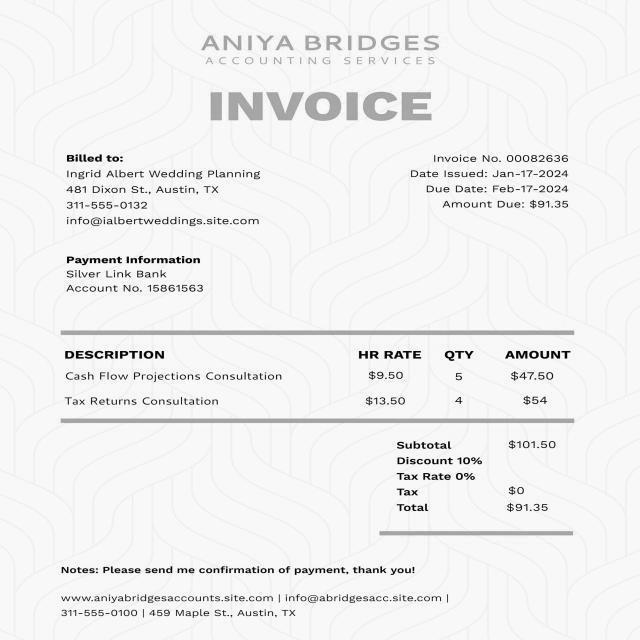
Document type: Invoice